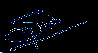
Signature of: nai mon ral jal